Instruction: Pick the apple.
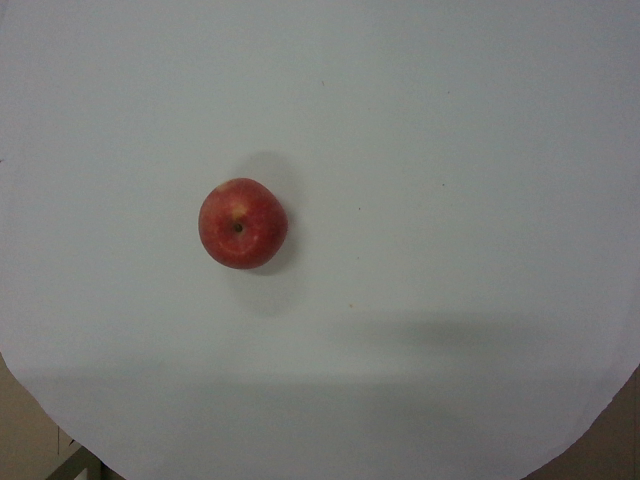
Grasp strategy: vertical